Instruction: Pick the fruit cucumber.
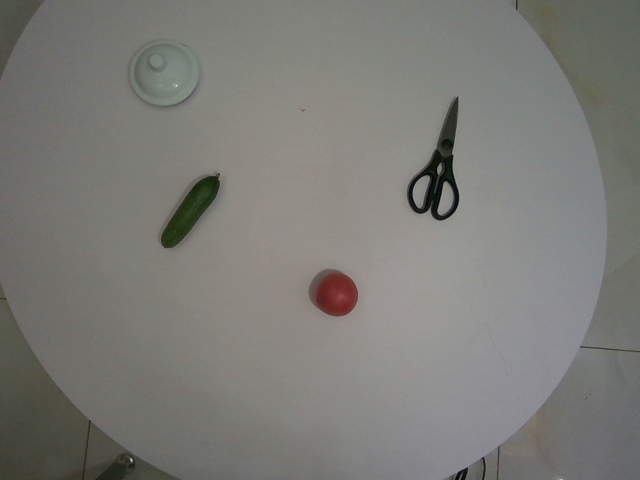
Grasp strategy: vertical